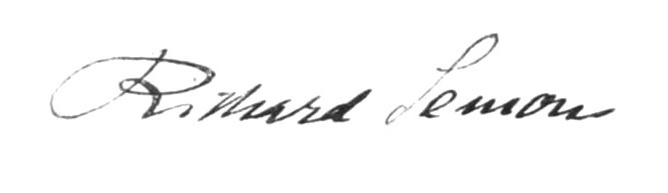
Signature of: richard semon